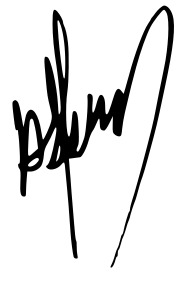
Signature of: alberto spencer